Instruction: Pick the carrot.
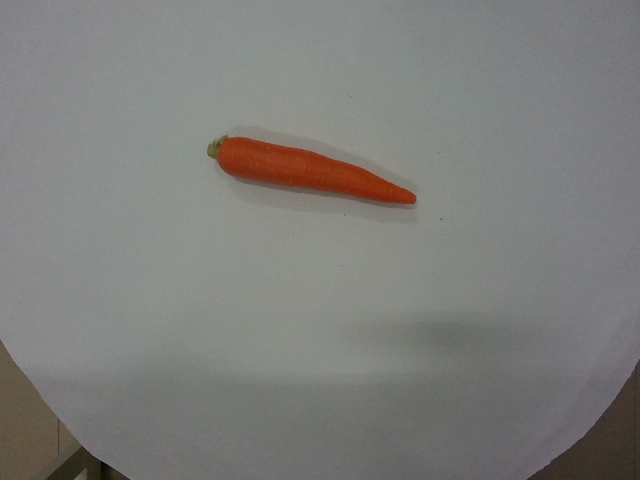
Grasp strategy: vertical